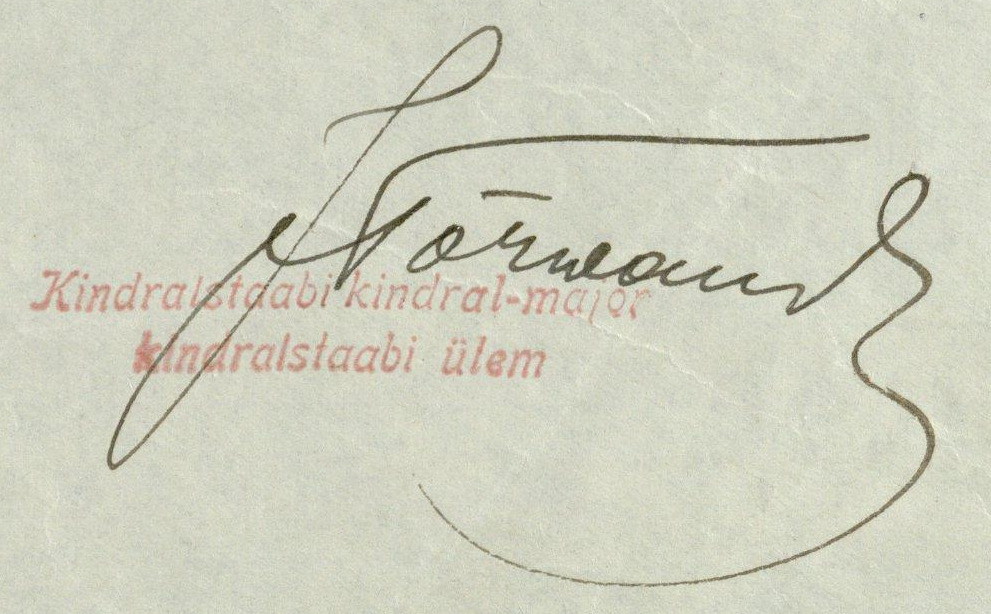
Signature of: juhan tõrvand